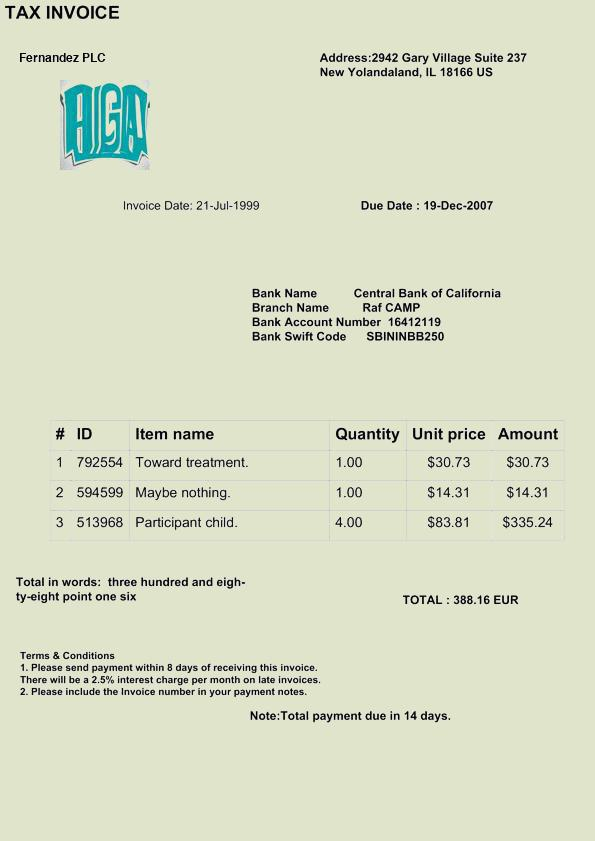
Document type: Invoice